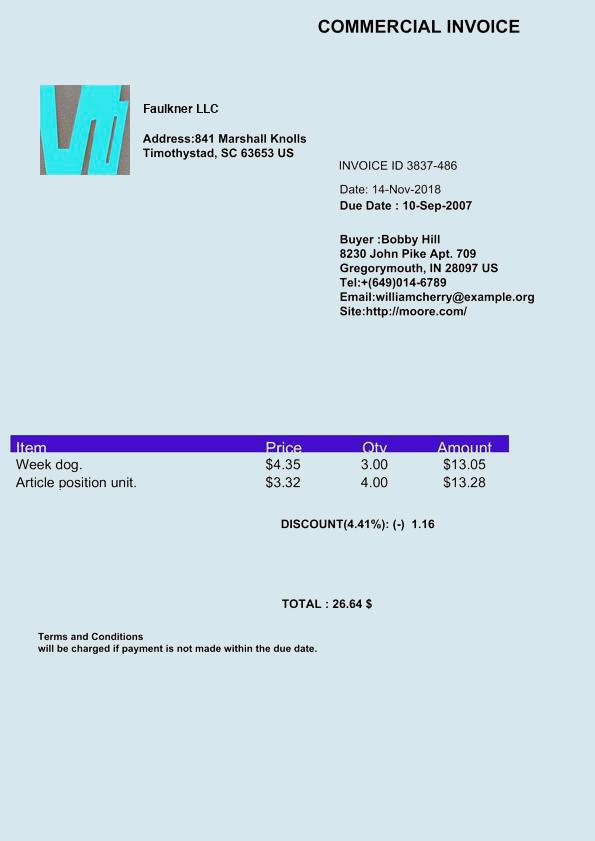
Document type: Invoice